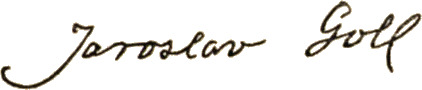
Signature of: jaroslav goll